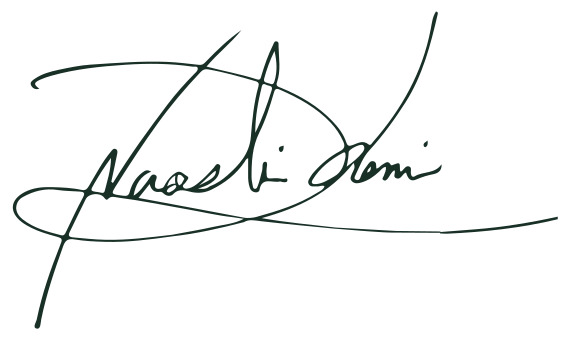
Signature of: naoshi komi